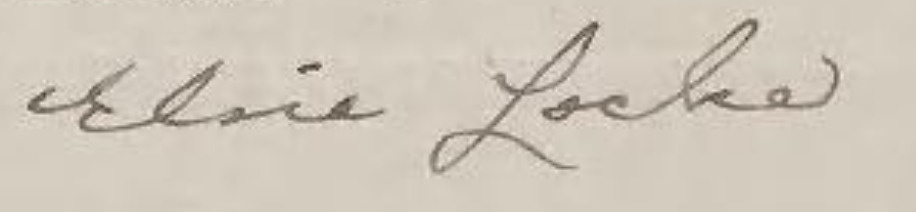
Signature of: ada elsie locke